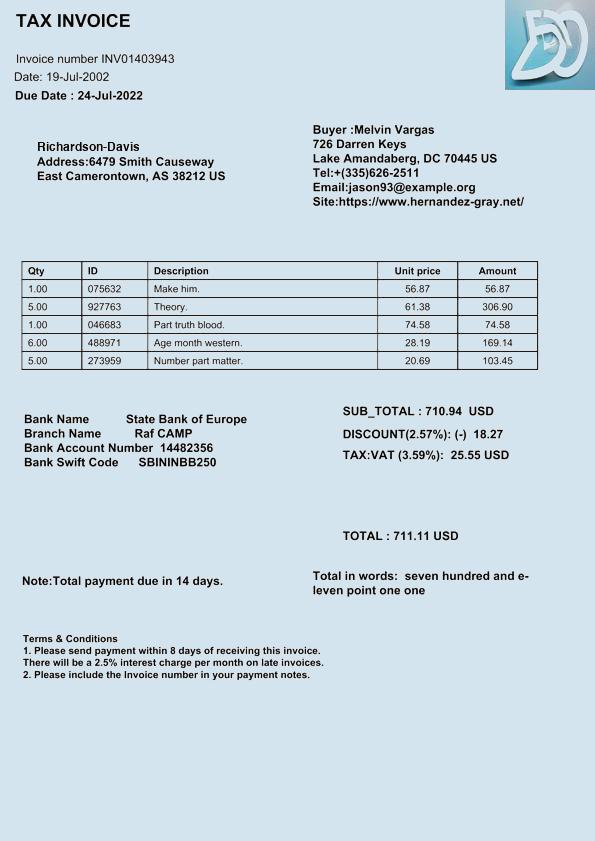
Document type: Invoice